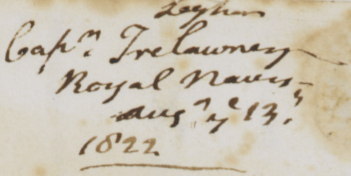
Signature of: edward john trelawny